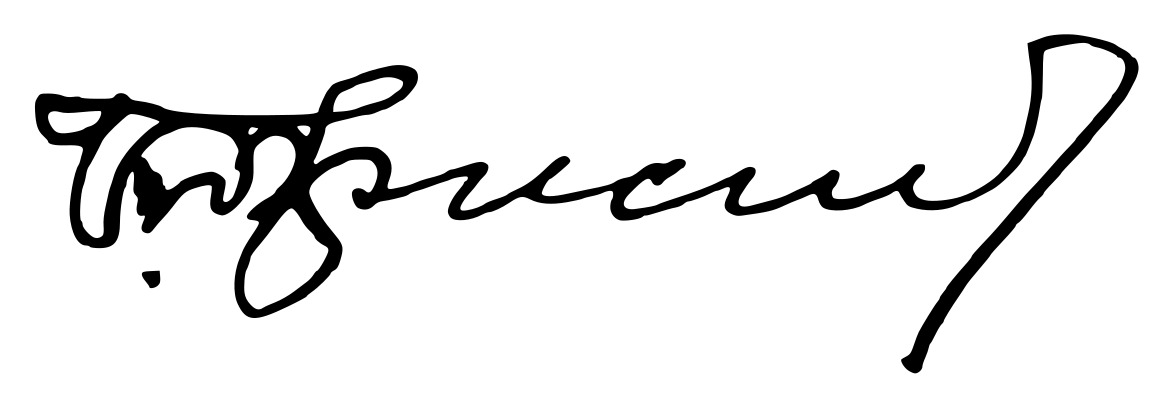
Signature of: georgi popkhristov